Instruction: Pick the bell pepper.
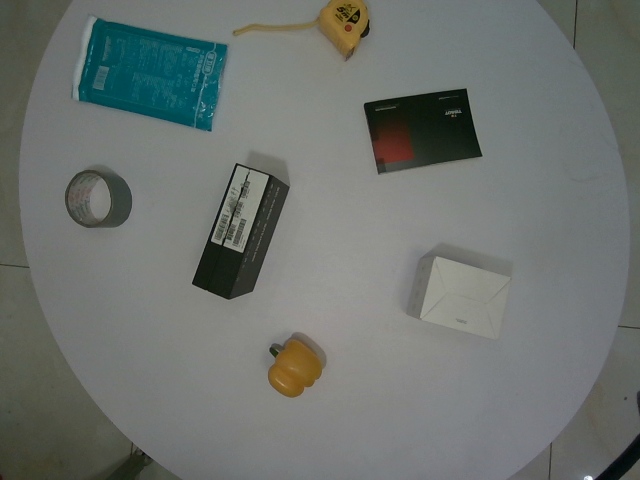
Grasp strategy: vertical